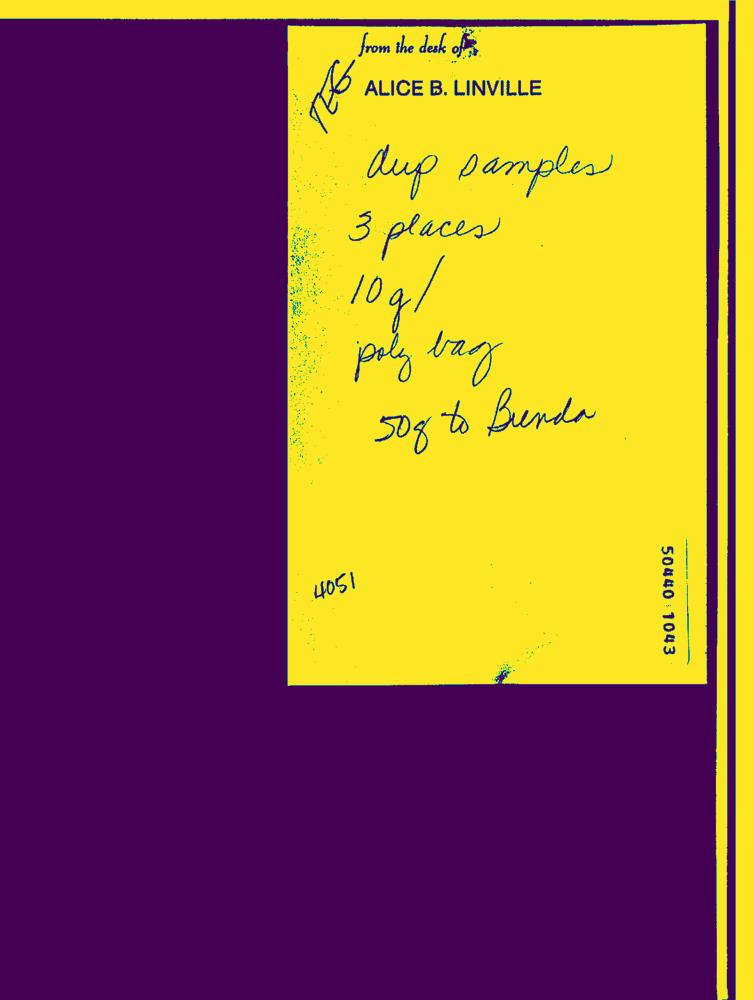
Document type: Hand-Written